Question: How is the history relevant to the case?
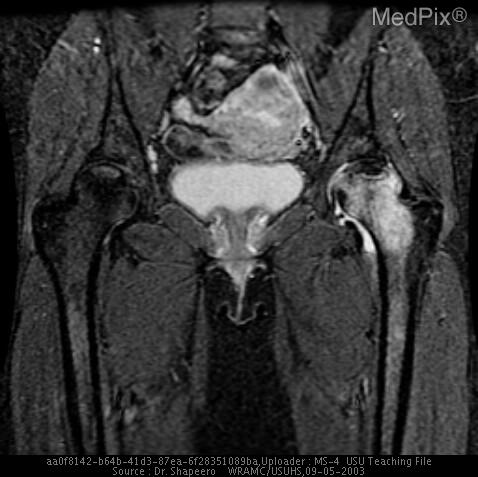
Answer: The patient's history of 27 y.o. woman presents with L hip/groin that is exacerbated by activity and gradually worsening over several months but more so over last 2 weeks; denies red/hot/swollen L hip, trauma, recent increases in activity level, pain worse at night, recent illness, fevers/ chills/night sweats, new sexual contacts, or vesicular rash. She has a history of SLE and corticosteroid use. is key in understanding the case.